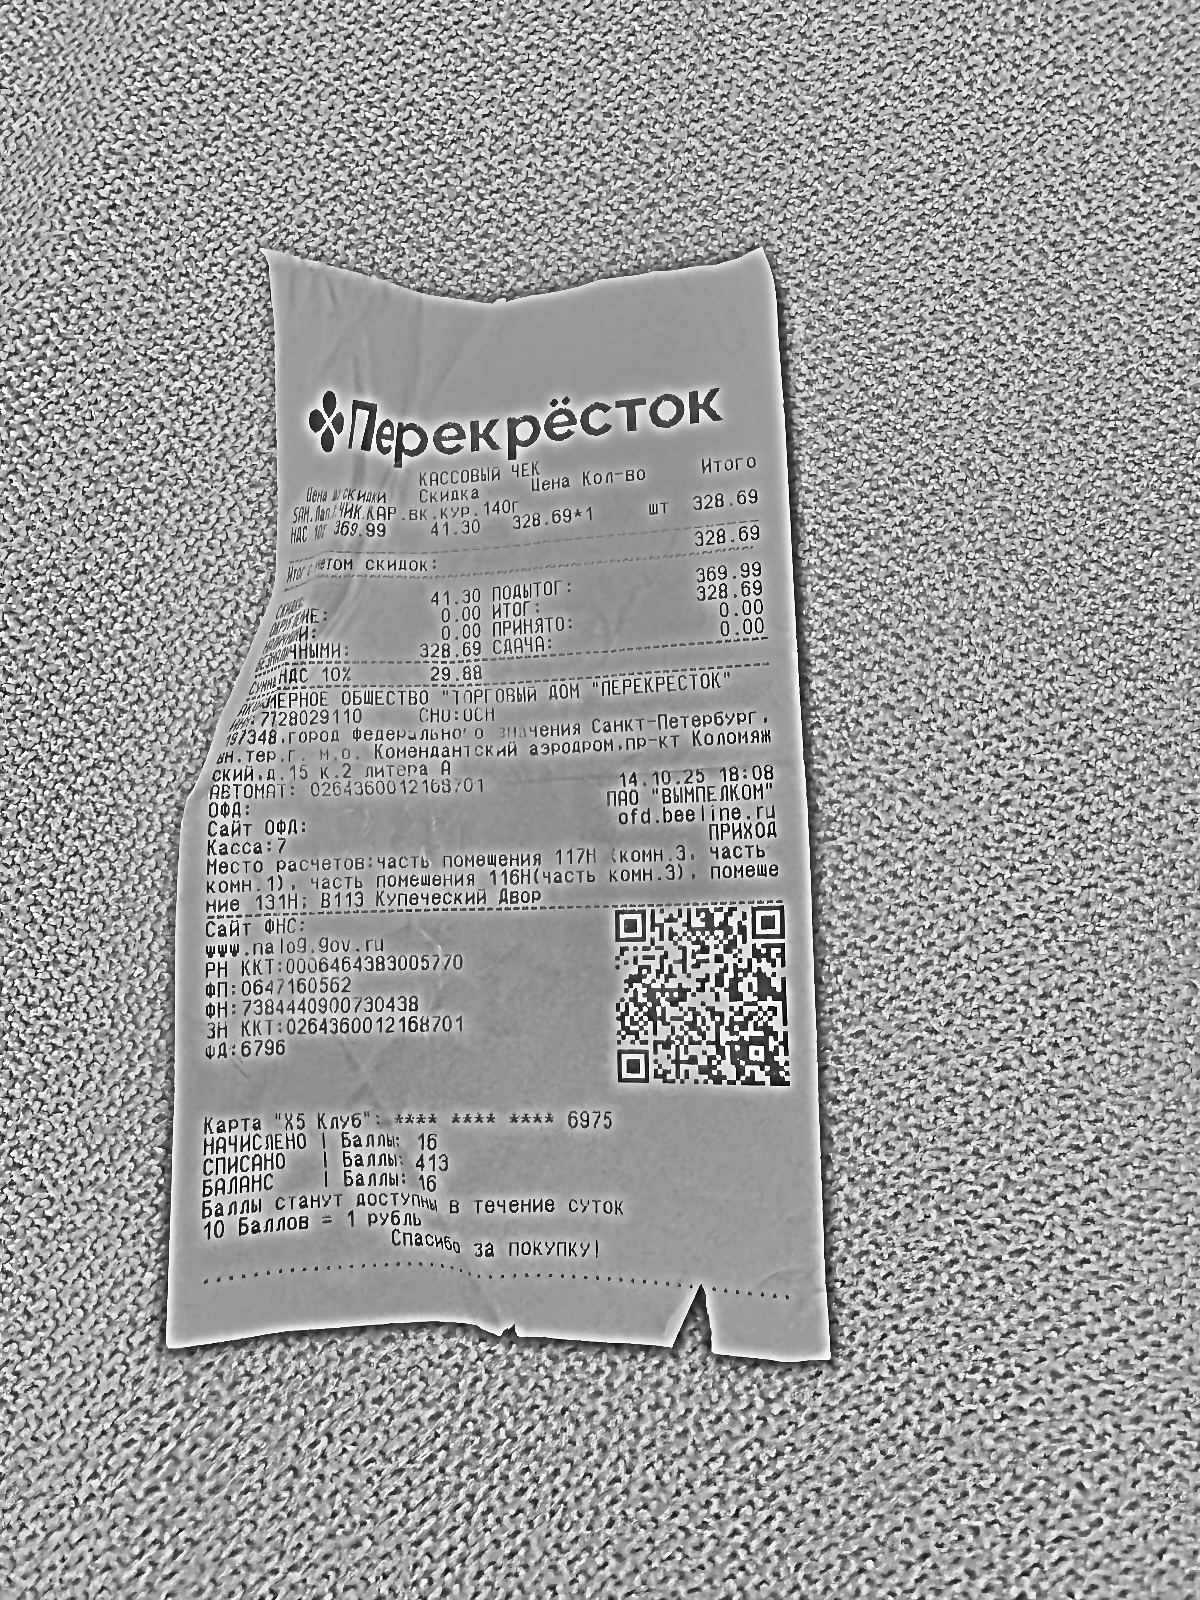
Продавец: АКЦИОНЕРНОЕ ОБЩЕСТВО "ТОРГОВЫЙ ДОМ "ПЕРЕКРЕСТОК"
ИНН: 7728029110
Дата: 14.10.25
Товары: SAM.Лап.ЧИК.ЛАР.вк.кур.140г
Количество: 1
Цена: 369.99
Сумма: 328.69
Итого: 328.69